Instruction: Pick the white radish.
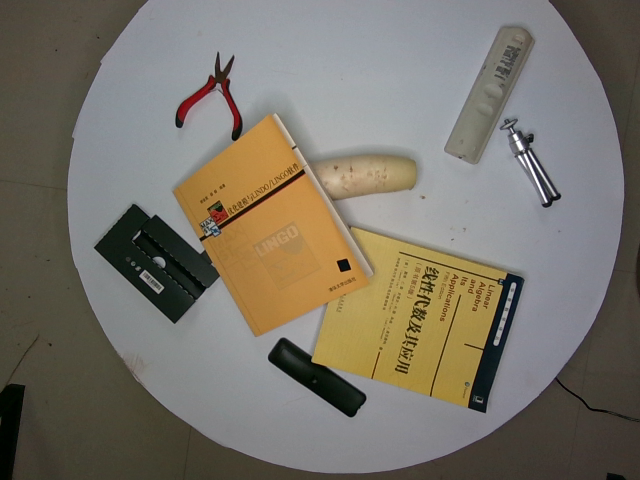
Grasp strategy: vertical